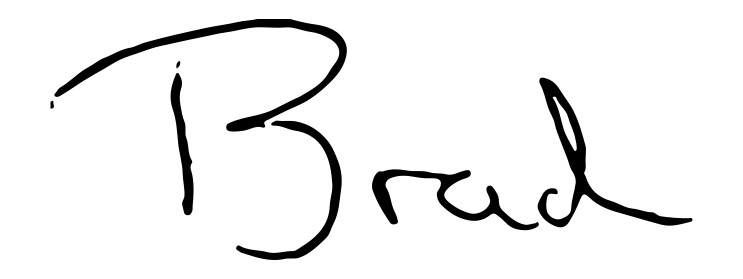
Signature of: brad banducci